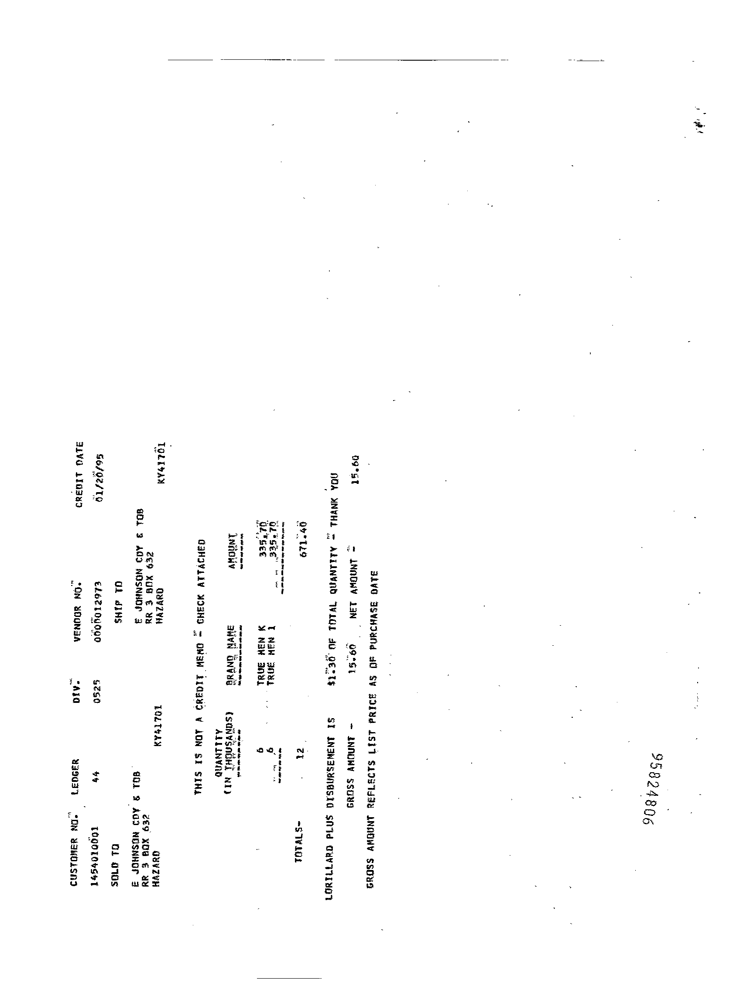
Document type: Invoice